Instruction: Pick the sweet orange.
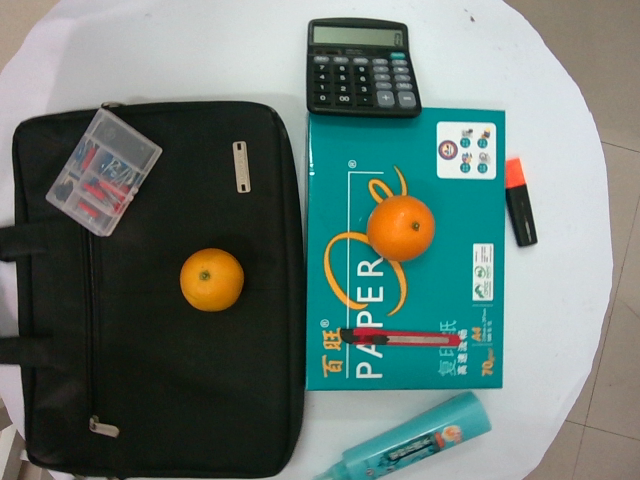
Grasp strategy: vertical